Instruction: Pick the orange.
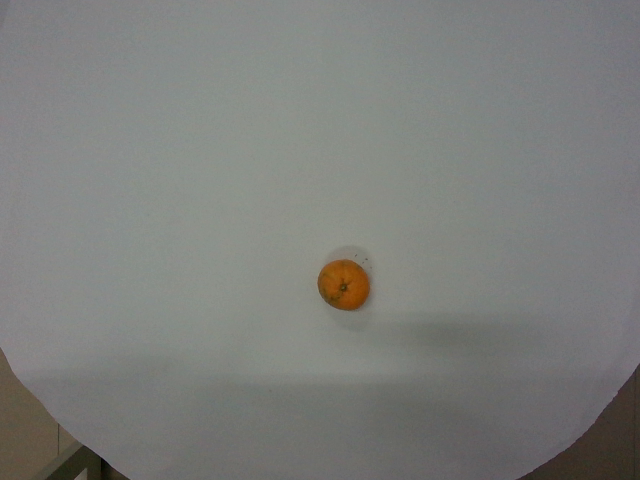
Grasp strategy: vertical